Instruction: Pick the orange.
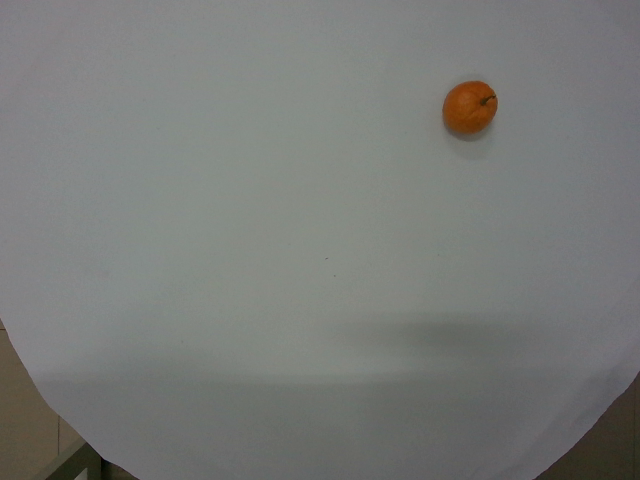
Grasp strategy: vertical